Question: How does the patient history play a role?
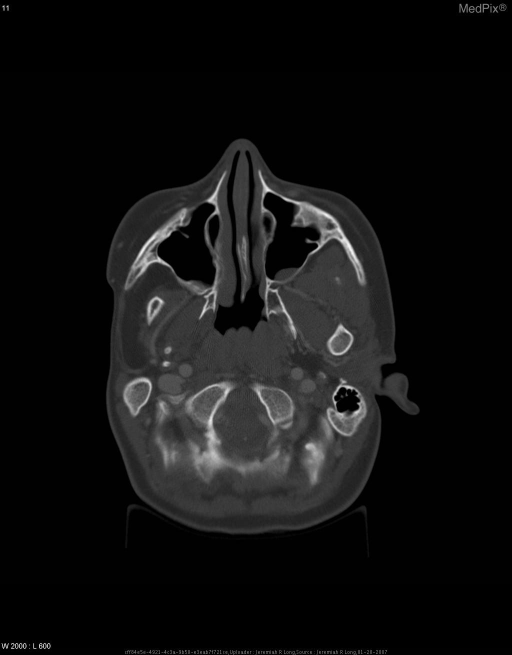
Answer: The patient's history of 14 year old boy with a known syndrome presents with right mandibular pain. is key in understanding the case.